Question: What could the diagnosis suggest?
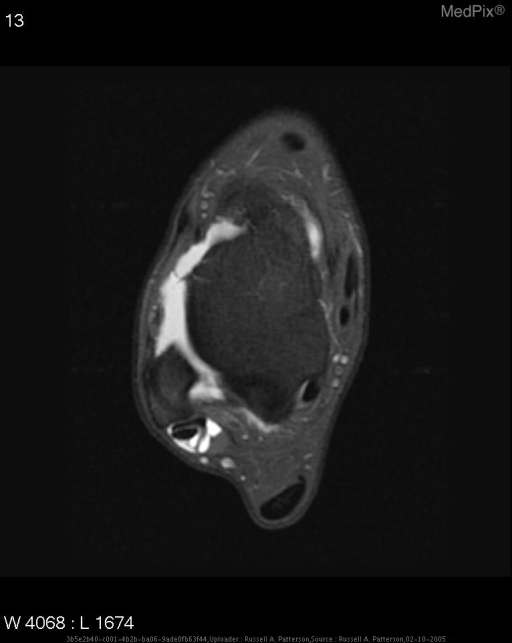
Answer: The possible diagnosis includes Differential Diagnosis for these findings in this case:
Chronic injury to anterior talofibular ligament..